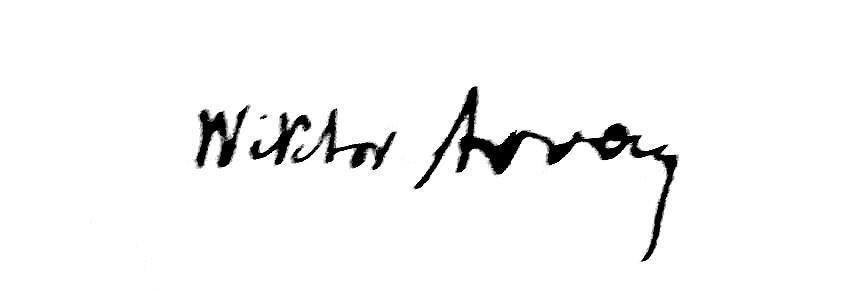
Signature of: wiktor arvay